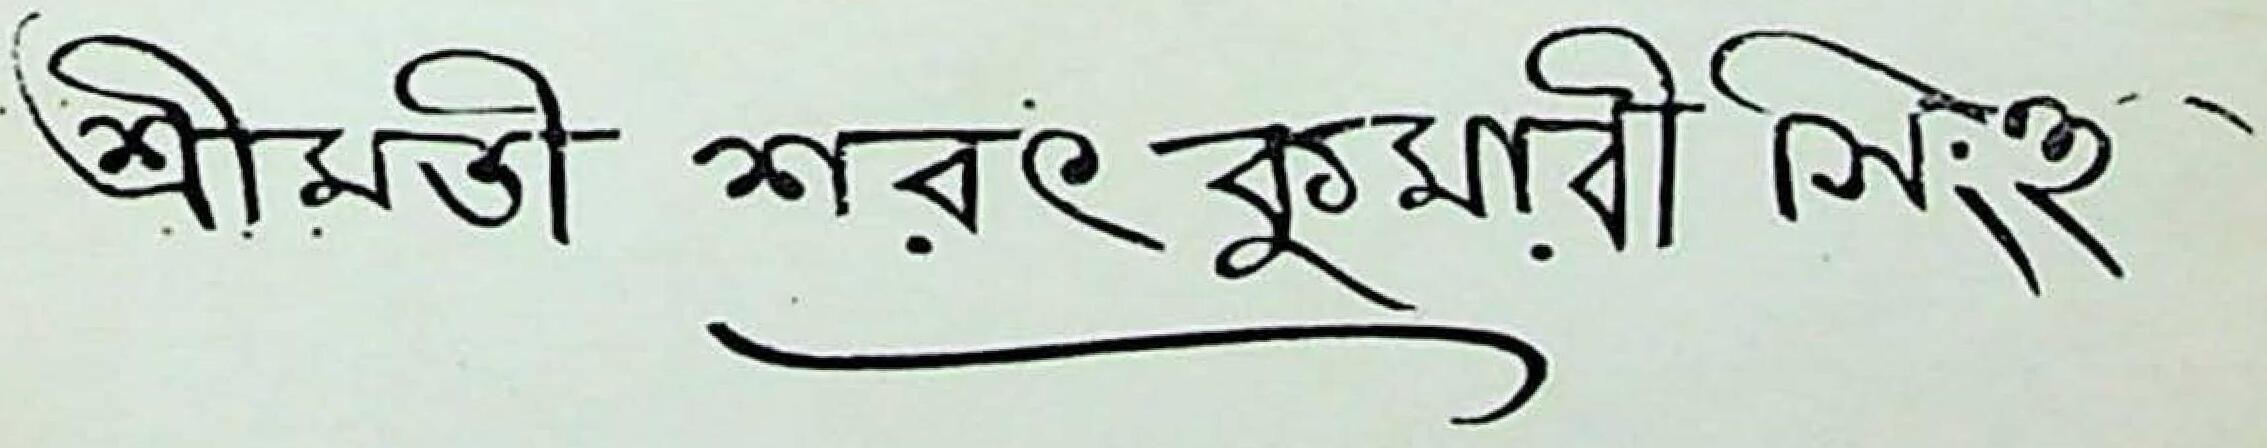
Signature of: sharat kumar singha